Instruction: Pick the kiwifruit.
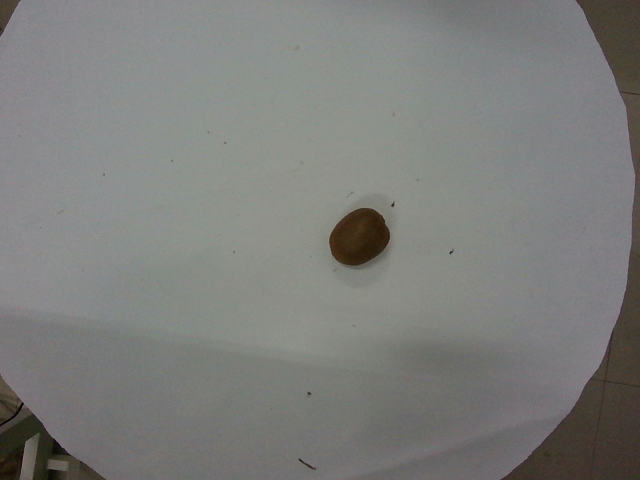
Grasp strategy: vertical